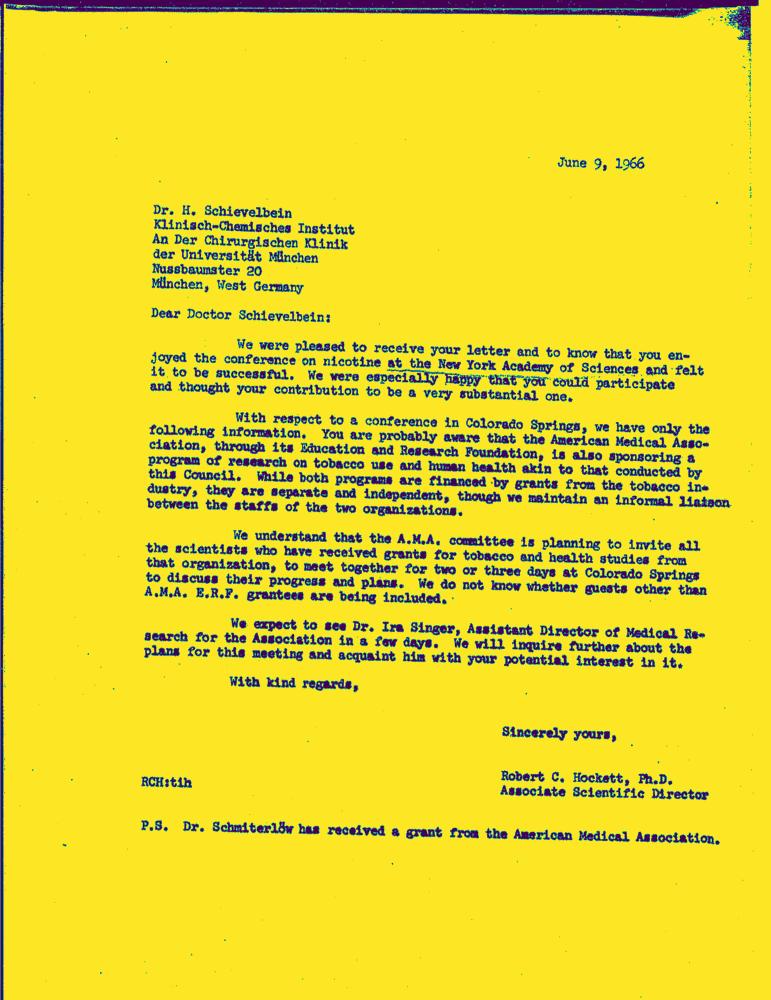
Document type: Letter-Doc